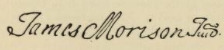
Signature of: james morison jnr